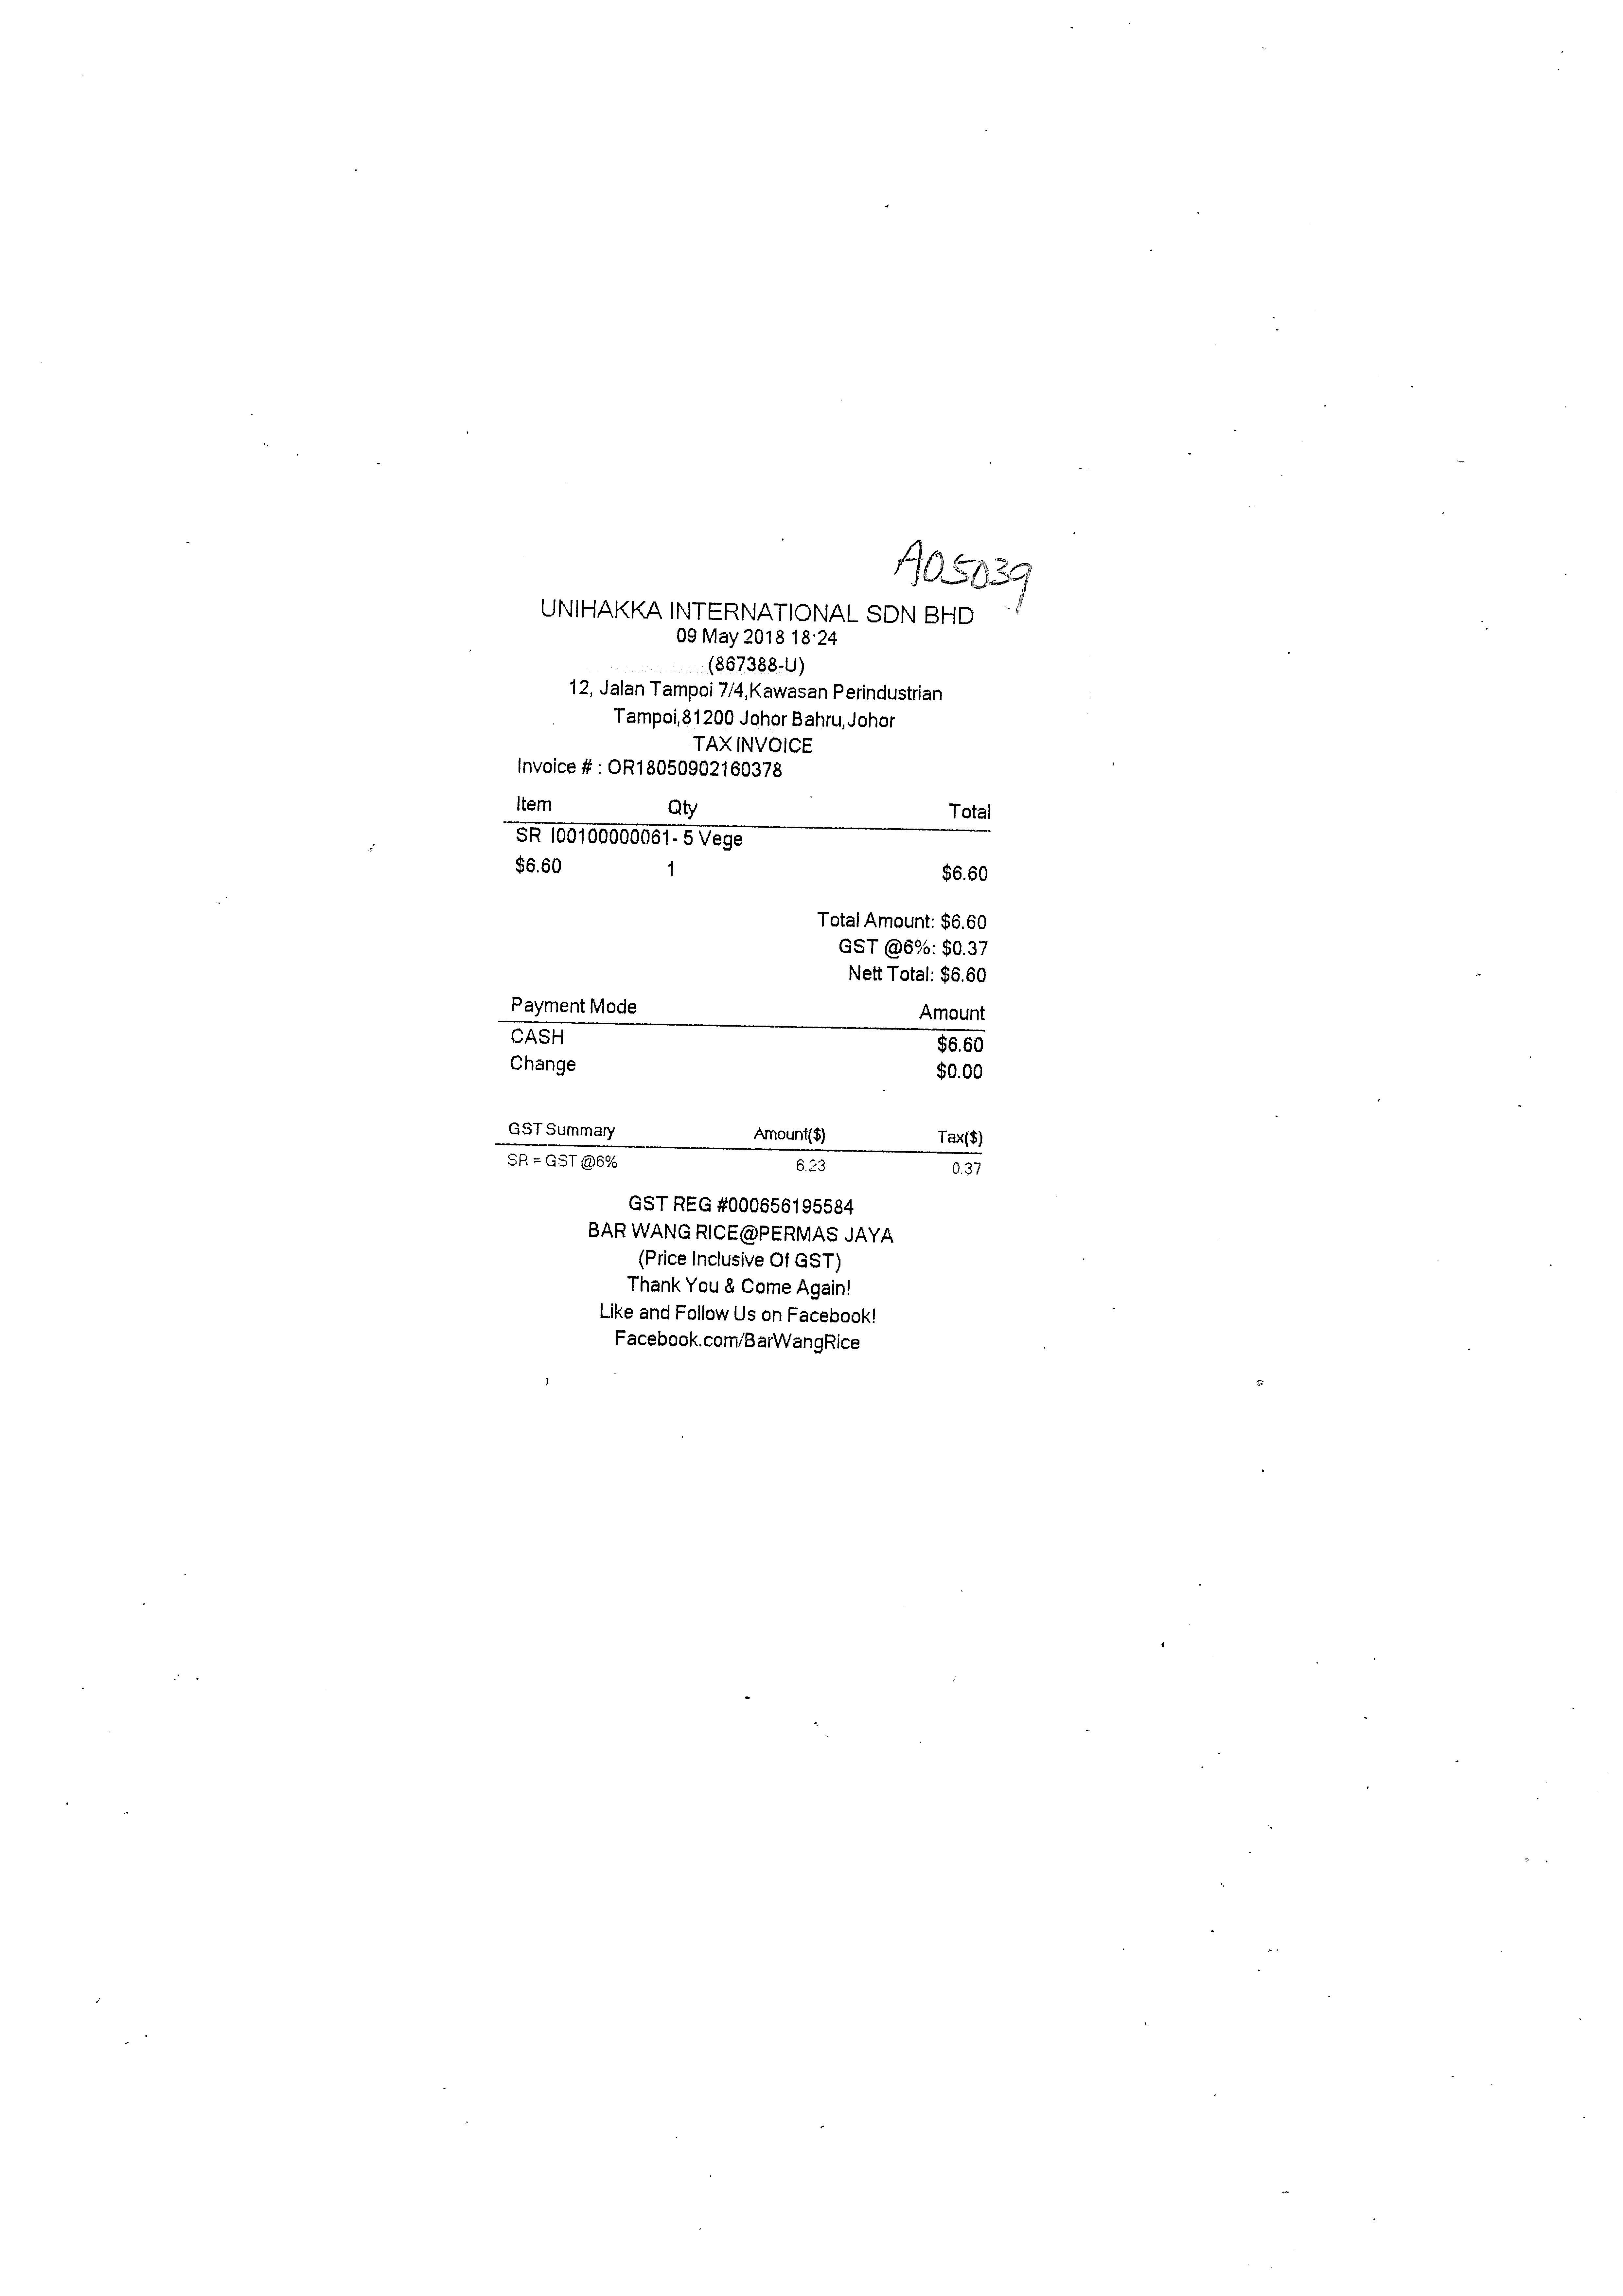
UNIHAKKA INTERNATIONAL SDN BHD
09 MAY 2018 18:24
(867388-U)
12, JALAN TAMPOI 7/4,KAWASAN PERINDUSTRIAN
TAMPOI,81200 JOHOR BAHRU,JOHOR
TAX INVOICE
INVOICE # : OR18050902160378
ITEM
SR I00100000061- 5 VEGE
$6.60
TOTAL AMOUNT: $6.60
GST @6%: $0.37
NETT TOTAL: $6.60
PAYMENT MODE
CASH
CHANGE
GST SUMMARY
SR = GST @6%
GST REG #000656195584
BAR WANG RICE@PERMAS JAYA
(PRICE INCLUSIVE OF GST)
THANK YOU & COME AGAIN!
LIKE AND FOLLOW US ON FACEBOOK!
FACEBOOK.COM/BARWANGRICE
QTY
TOTAL
1
$6.60
$6.60
$0.00
AMOUNT($)
TAX($)
6.23
0.37